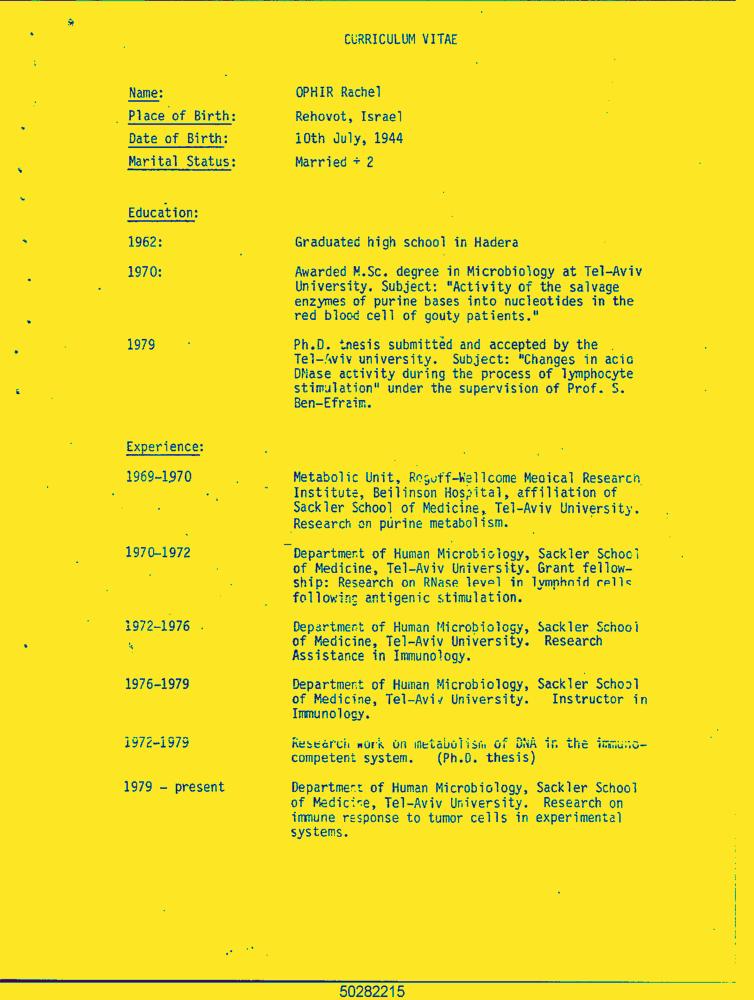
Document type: Resume-Doc